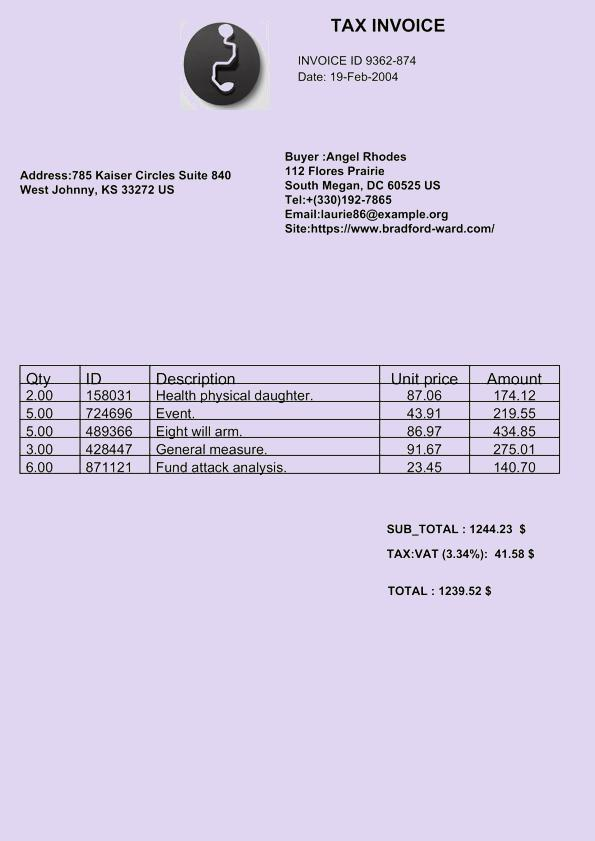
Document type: Invoice